Question: What might the diagnosis be?
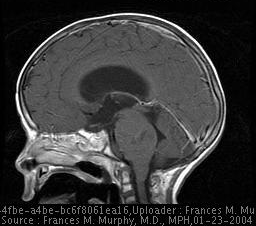
Answer: The possible diagnosis includes Pontine Astrocytoma:
Diffuse type, WHO Grade 2,3, or 4
Pilocytic type, WHO Grade 1.